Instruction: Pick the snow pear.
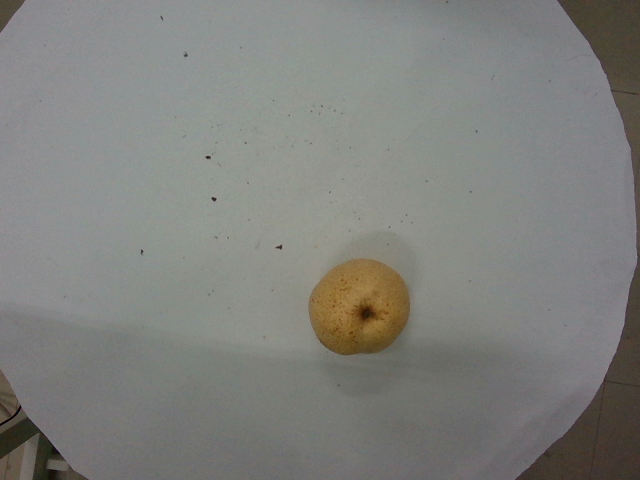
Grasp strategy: vertical